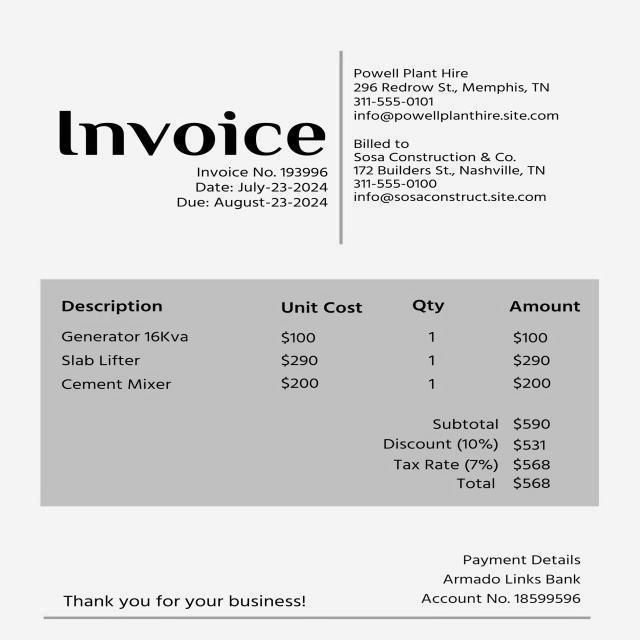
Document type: Invoice